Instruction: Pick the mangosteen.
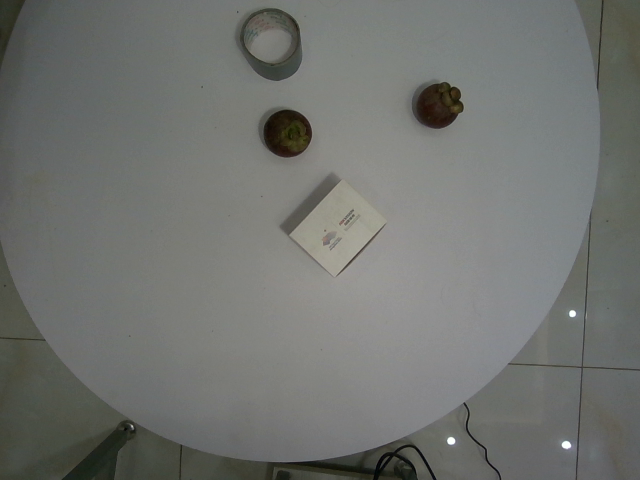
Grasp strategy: vertical